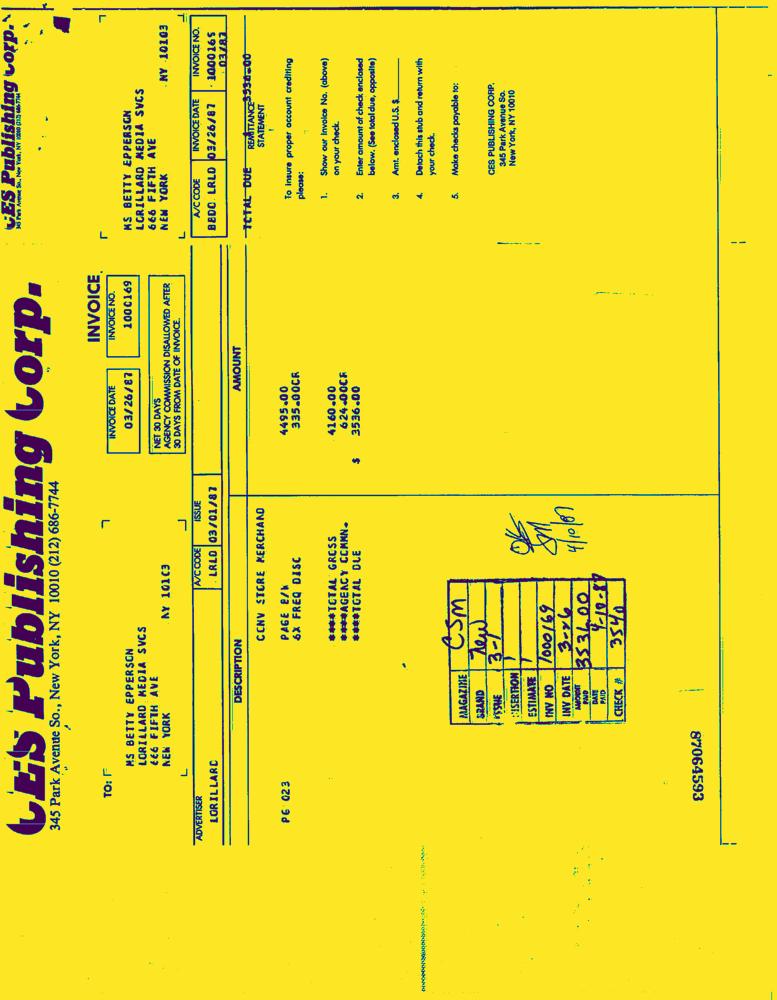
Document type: Invoice-Doc